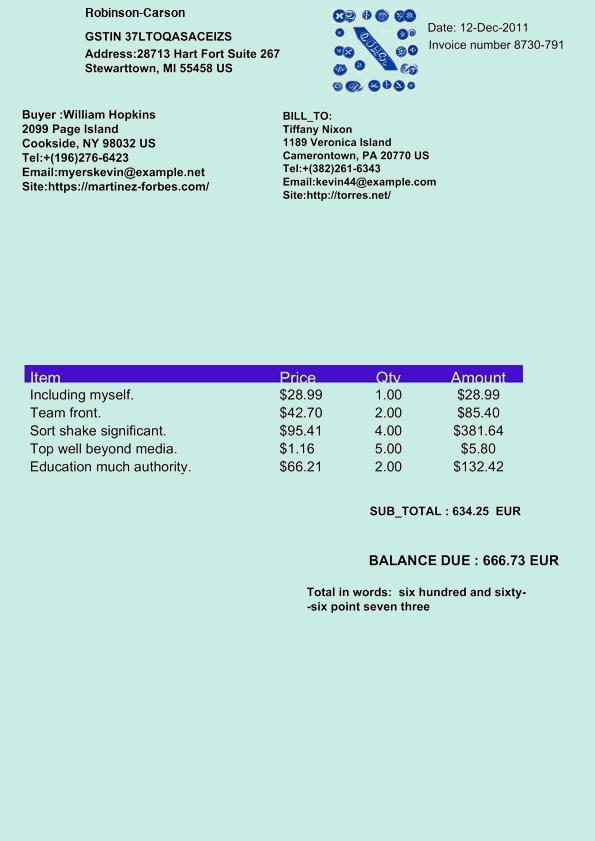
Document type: Invoice